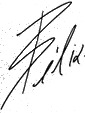
Signature of: joão félix